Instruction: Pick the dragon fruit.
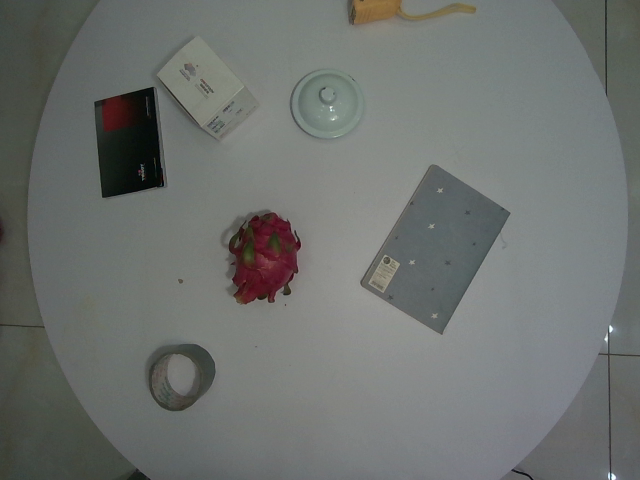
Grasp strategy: vertical